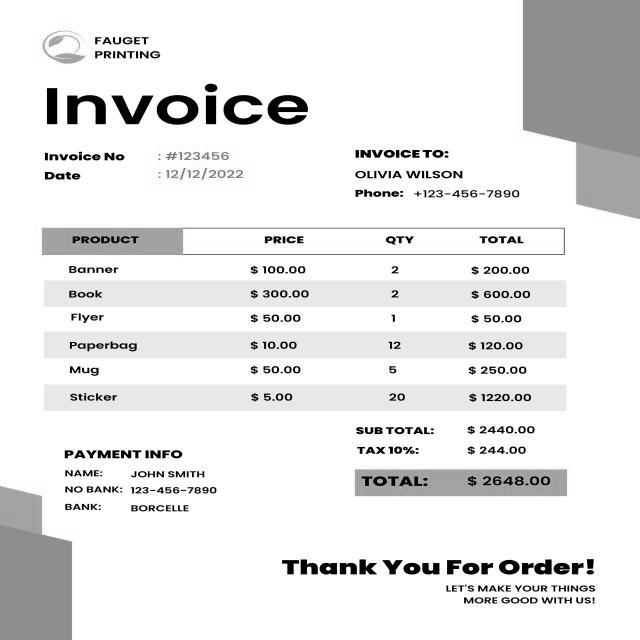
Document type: Invoice